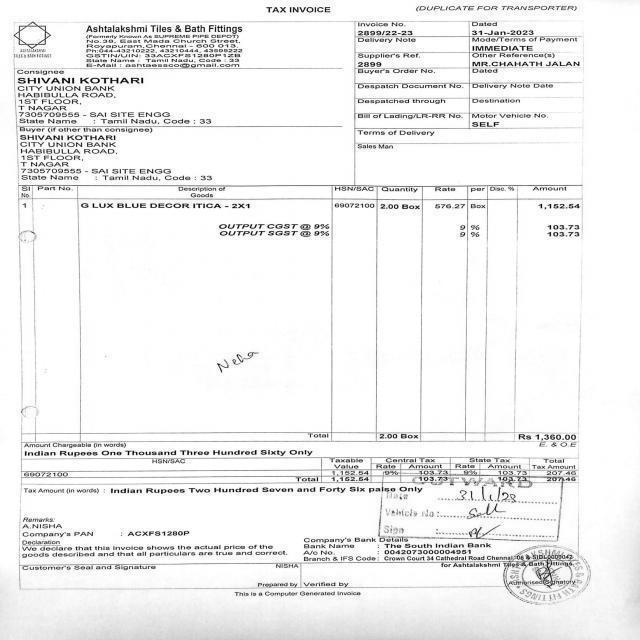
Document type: Invoice